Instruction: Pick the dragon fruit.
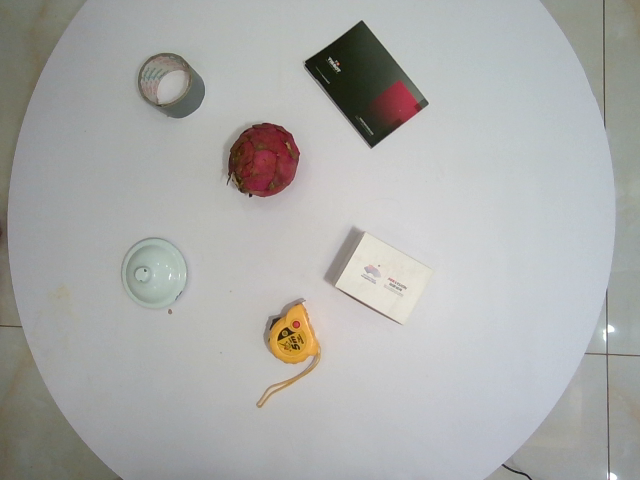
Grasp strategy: vertical